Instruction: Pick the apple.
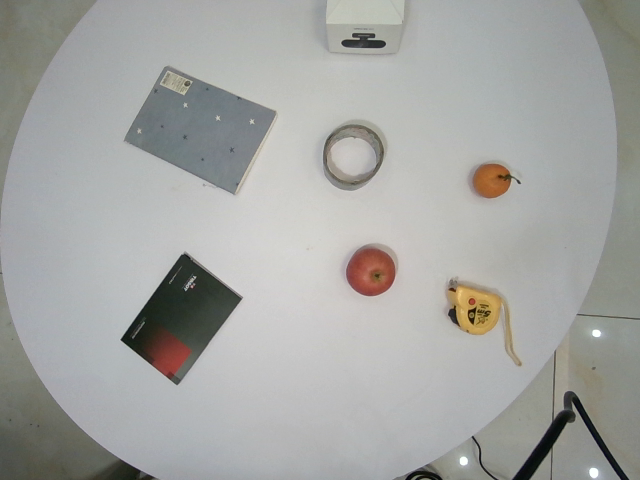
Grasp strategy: vertical